Patient: Male, age 15
A 15-year-old Caucasian boy was diagnosed with B-NHL involving lymph nodes, mediastinum and bones. The patient was treated according to B-NHL-BFM (Berlin-Frankfurt-Munster) 1997 protocol combined with Rituximab.
Seven days after the fifth chemotherapy course, the patient was hospitalized for fever (37.9 C), severe cytopenia (white blood cell count 0.15 x 109/L, neutrophils 0 x 109/L, platelet count 23 x 109/L, Hb 96 g/L), elevated C-reactive protein [C-RP] (92 mg/l), but normal procalcitonin [PCT] (0.33 ng/ml) and vital signs (blood pressure 124/69 mmHg, heart rate 79 beats per minute [bpm], peripheral oxygen saturation [Sp02] 97%). After drawing blood cultures from central line and peripheral vein, an empiric antibiotic treatment with ceftazidime, amikacin and teicoplanin was promptly initiated together with granulocyte colony stimulating factor (GCSF), while prophylaxis with cotrimoxazole and fluconazole was continued. On day 4 tachypnea, dyspnea, hypoxemia (Sp02 80%), tachycardia (heart rate 150 bpm) and left hemithorax acute pain appeared together with an increase of CRP (440 mg/l) and PCT (3.13 ng/ml). On physical examination, lung auscultation revealed diminished breath sounds and rales over the left lung. The first set of blood cultures was negative as well as the second one and the blood samples for galactomannan (GM) and beta-d-glucan (BDG) antigens. Lung computerized tomography (CT) showed a left extensive consolidation associated with pleural effusion (Figure 1).
Considering a possible fungal origin of pneumonia and the profound B-lymphocytopenia, micafungin (100 mg/day) was started and, in order to enhance the innate immunity, a 3-day course of intravenous IgM-enriched immunoglobulins was administered. On day 6 the fever disappeared while the neutrophils recovered over 0.5 x 109/L. On day 7, BDG was markedly positive (> 523 pg/ml) while GM remained negative. On day 9, high fever reappeared associated with edema and hyperemia on the left neck. A second lung CT revealed a slight increment of the left lung consolidation (Figure 2). A neck ultrasound detected a swelling lesion in left thyroid lobe (19 x 19 mm) and an abdomen ultrasound found a nodule in the middle-superior part of the right kidney (25 x 22 mm). This nodular lesions, as well as the lung one, were intensely hypermetabolic on positron emission tomography (PET)-CT scan proving to have probably the same infectious origin. We performed a needle aspiration of the thyroid lesion showing only the presence of a suppurative process. Blood cultures and serum GM were again negative whereas serum BDG value returned into normal range.
The antifungal therapy was enhanced adding voriconazole to micafungin, while the antibiotic therapy was modified introducing metronidazole and replacing ceftazidime and amikacin with meropenem. Despite this, the fever persisted with a CRP rising to 425.8 mg/L on day 11. On day 17 the patient underwent a bronchoalveolar lavage (BAL) that resulted negative for bacteria, fungi, Mycobacterium tuberculosis, GM and BDG antigen.
The patient continued to experience evening fever peaks and cough. On day 32 we repeated a CT scan showing unaltered the left lung consolidations and the left thyroid lobe lesion and an increase of the multiple nodules at the right kidney. These radiological findings were discussed in a multidisciplinary meeting with radiologists, infectivologists and pediatric hematologists discovering that the main lung lesion was presenting the reverse halo sign from the beginning. Given the lack of improvement and the severe clinical conditions, on day 36 the patient underwent left superior lung lobectomy. No postoperative complications were observed and the patient was discharged home 13 days later. The histopathological examination was consistent with a fungal pneumonia for the presence of hyphae. The identification of fungal DNA was performed by sequencing the internal transcribed spacer (ITS) domain of the rDNA gene and D1-D2 region of ribosomal sub-unites, according to the method described by White et al. that revealed the presence of Lichtheimia corymbifera (Figure 3). Therefore, the patient suspended voriconazole and received antifungal therapy with liposomal amphotericin B (5 mg/kg three times a week) and posaconazole (3 x 200 mg/d) for 7 weeks.
Six days after discharge home the patient developed low grade fever (37.5 C), painful increase and hyperemia of the left emithyroid (60 x 50 mm), increased of CRP 125 mg/l and PCT 0.13 ng/ml) with normal blood count. The patient underwent an urgent hemithyroidectomy with surgical drainage with rapid clinical improvement. The cultural search for bacteria, fungi and Mycobacteria resulted negative.
The patient continued a secondary prophylaxis with posaconazole (3 x 200 mg/day) for 18 months. A lung CT, performed 6 months after surgery, showed only postoperative changes whereas the renal lesion disappeared after 12 months of posaconazole treatment.
Keywords: fungal infection, mucormycosis, pediatric non hodgkin lymphoma
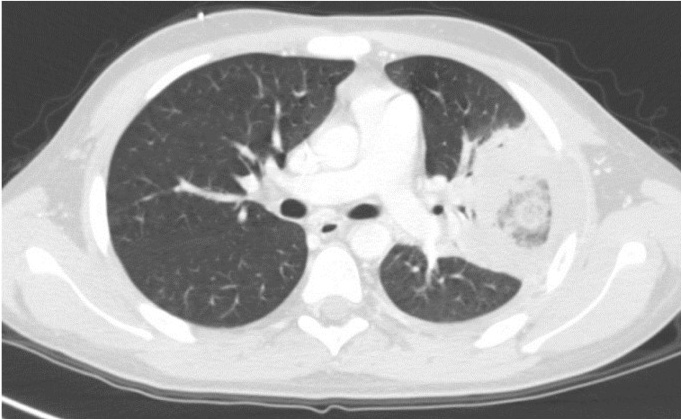
Image caption: CT lung scan showing the slight increment of the left lung consolidation (53 x 77 mm) appearing as an area of pulmonary opacity surrounded by normal parenchyma.